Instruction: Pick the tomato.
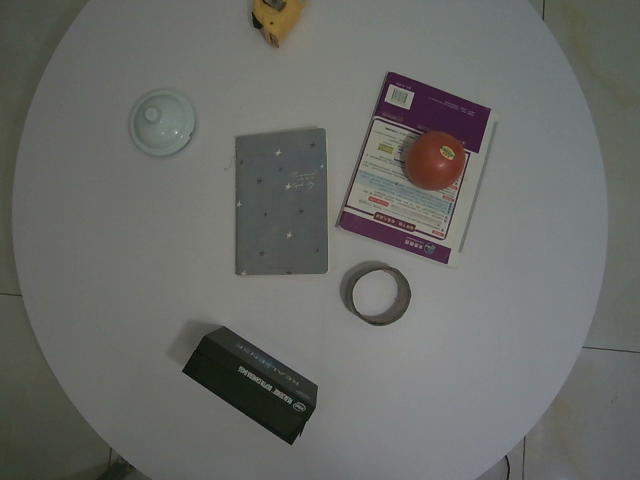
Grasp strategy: vertical